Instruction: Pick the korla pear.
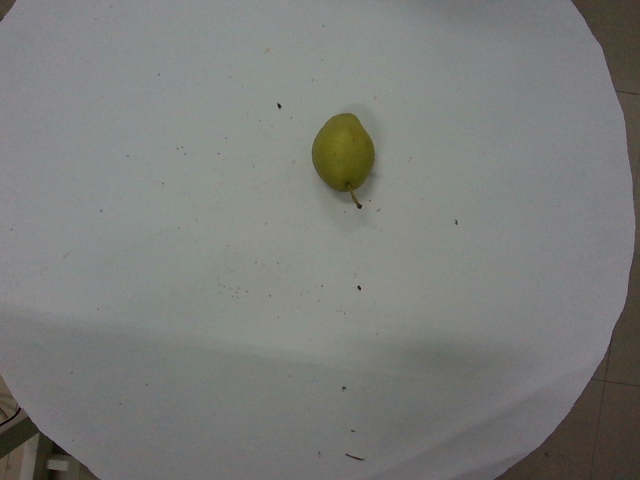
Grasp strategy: vertical